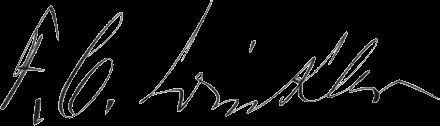
Signature of: frederick carl winkler